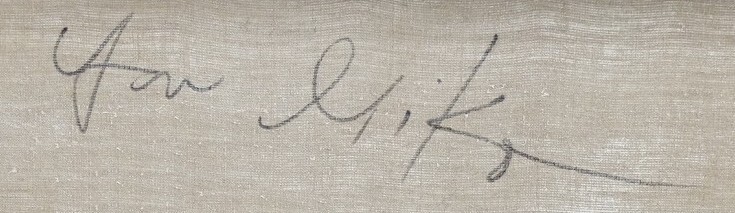
Signature of: jan miko